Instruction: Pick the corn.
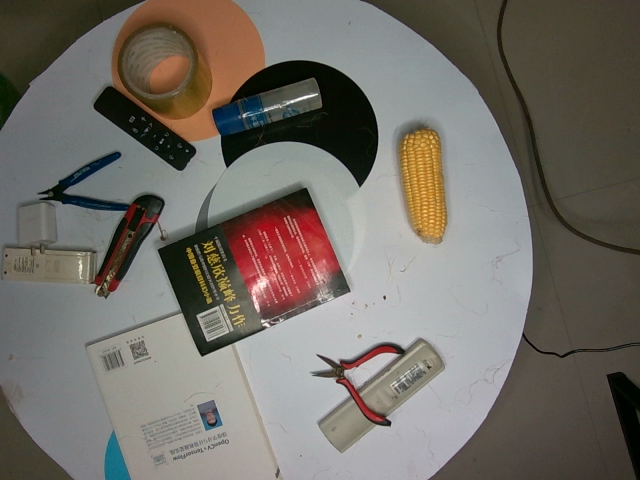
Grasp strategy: vertical